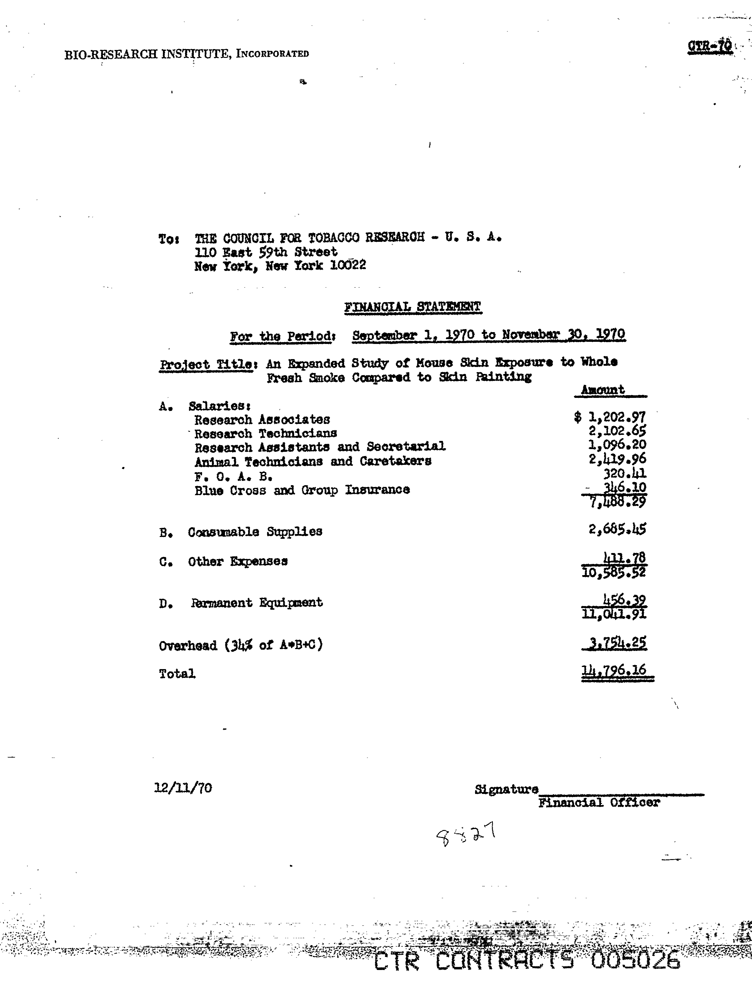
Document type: Invoice